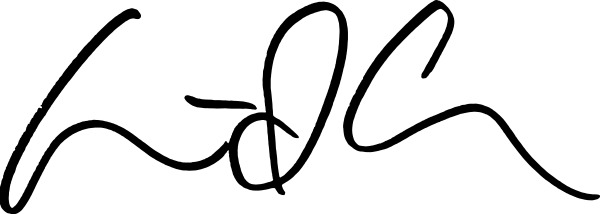
Signature of: ethan james green